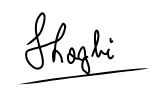
Signature of: shoghi effendi